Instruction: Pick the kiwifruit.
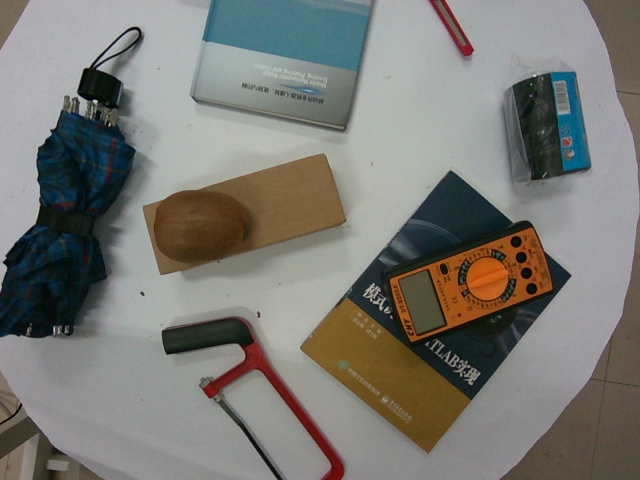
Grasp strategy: vertical